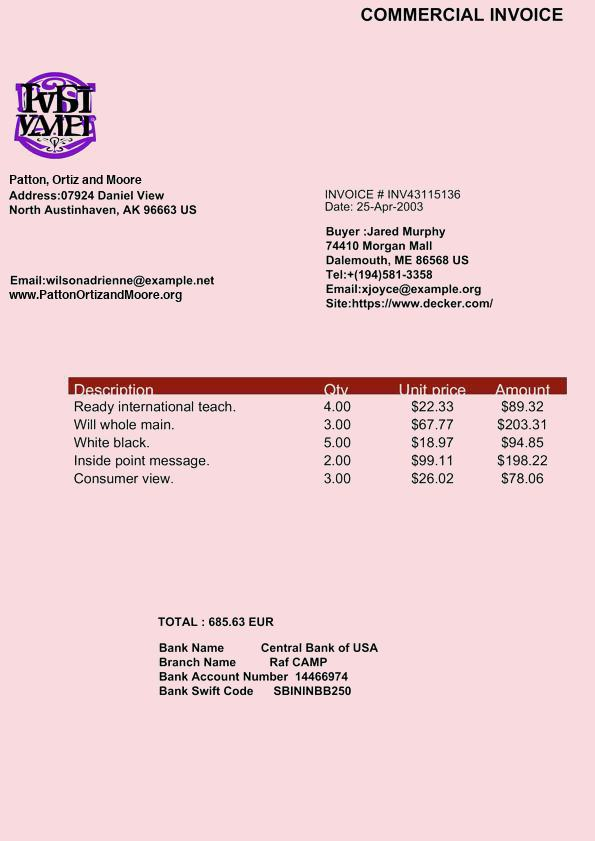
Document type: Invoice